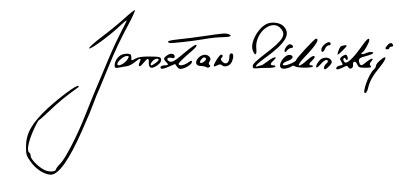
Signature of: jarosław zieliński